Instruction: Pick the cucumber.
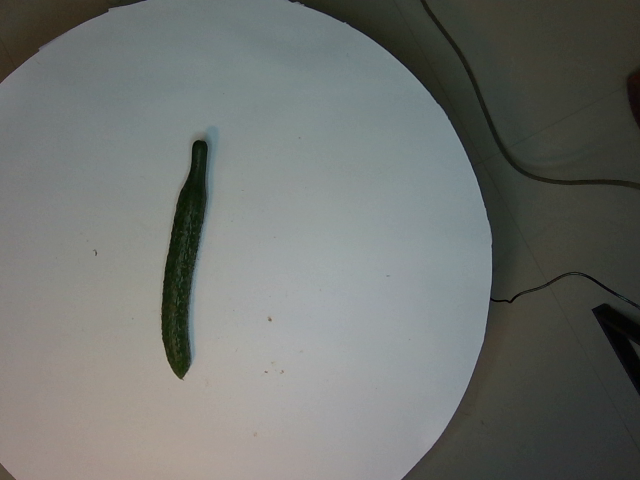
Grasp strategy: vertical